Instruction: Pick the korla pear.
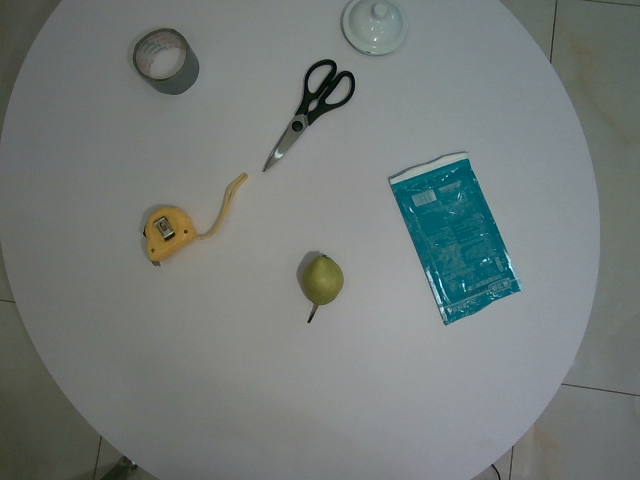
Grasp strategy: vertical